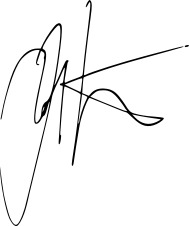
Signature of: jyrki katainen